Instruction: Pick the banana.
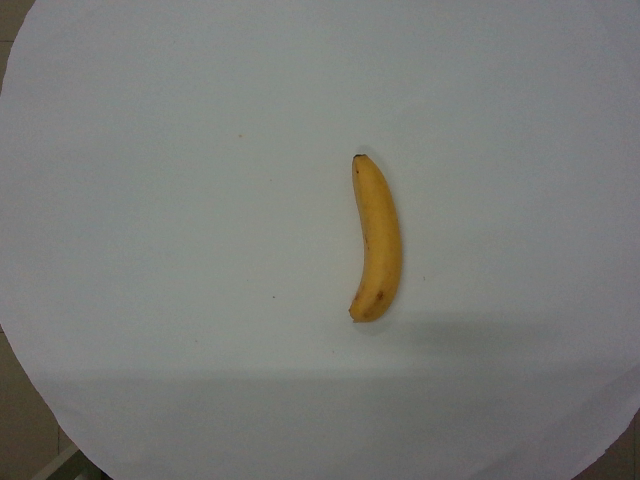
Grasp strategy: vertical